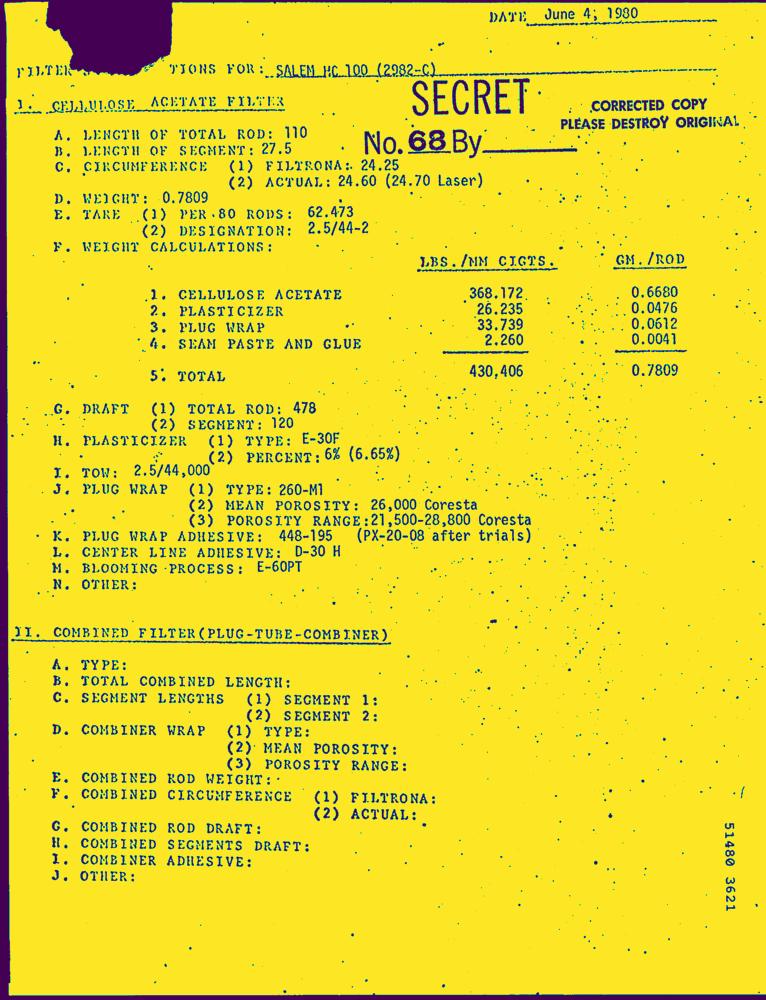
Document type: Letter-Doc